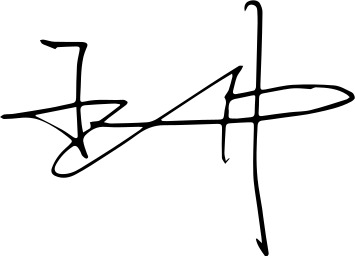
Signature of: wang dan